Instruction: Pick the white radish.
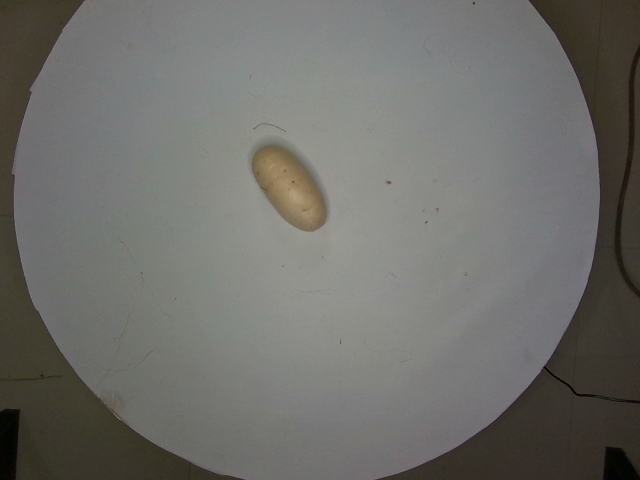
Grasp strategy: vertical